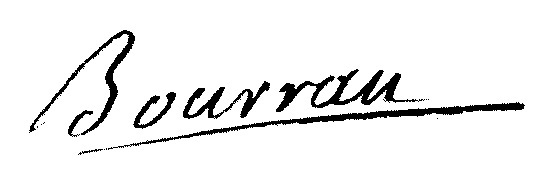
Signature of: joseph de bourran de marsac